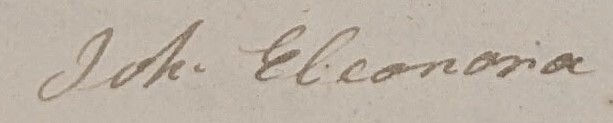
Signature of: q123464336